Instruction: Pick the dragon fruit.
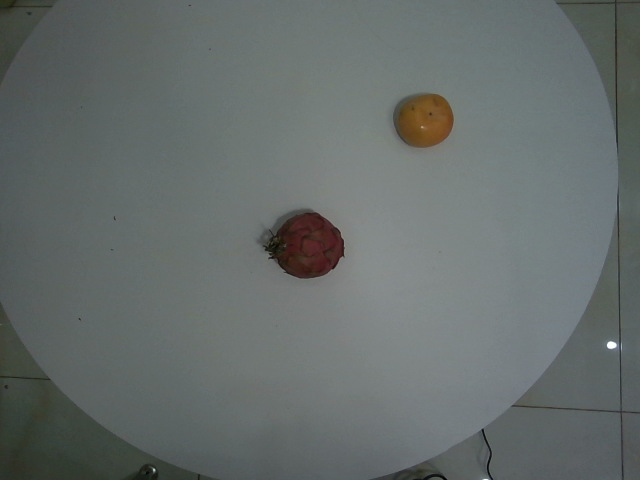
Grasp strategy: vertical